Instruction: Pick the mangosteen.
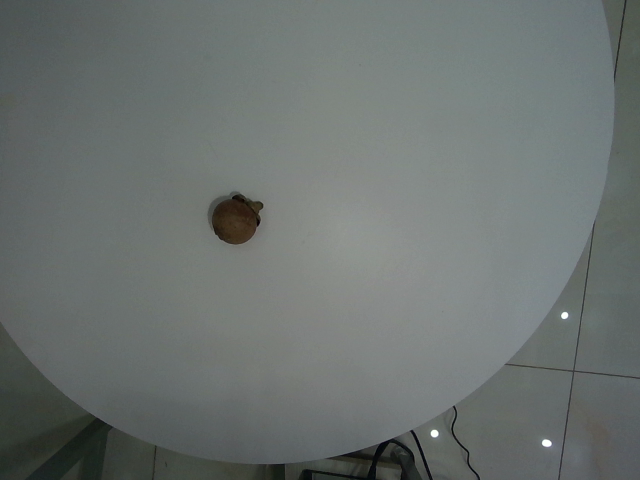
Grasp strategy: vertical